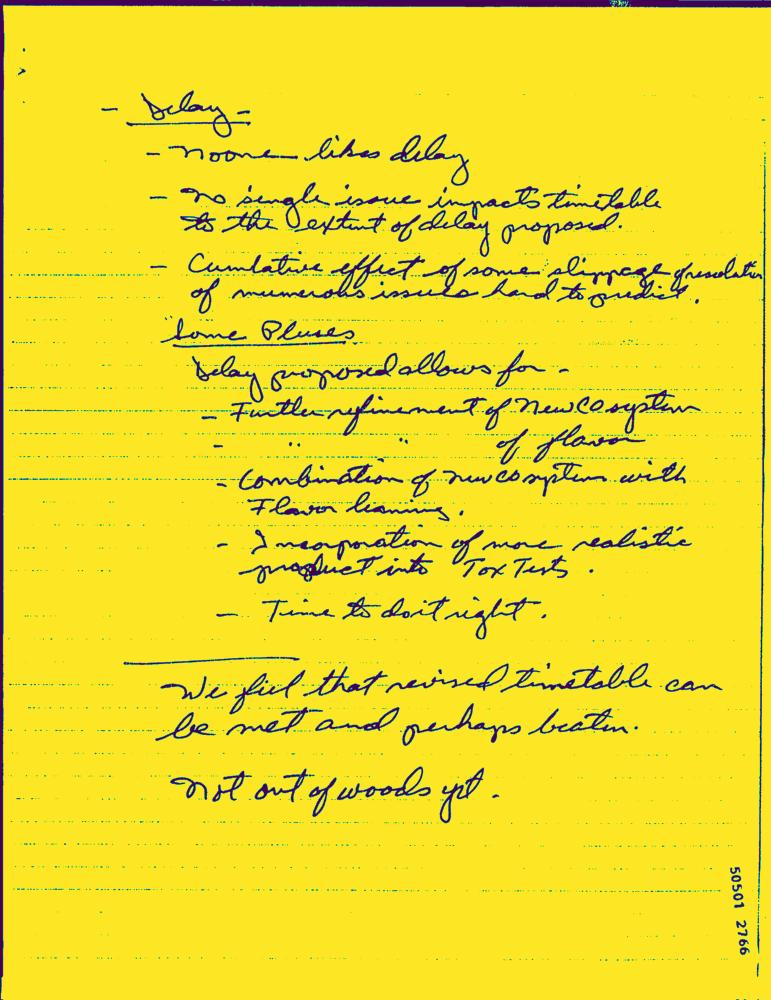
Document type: Hand-Written